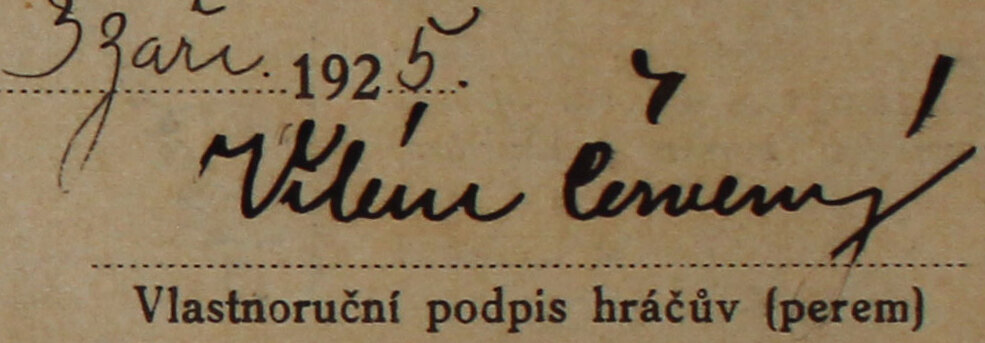
Signature of: vilém červený